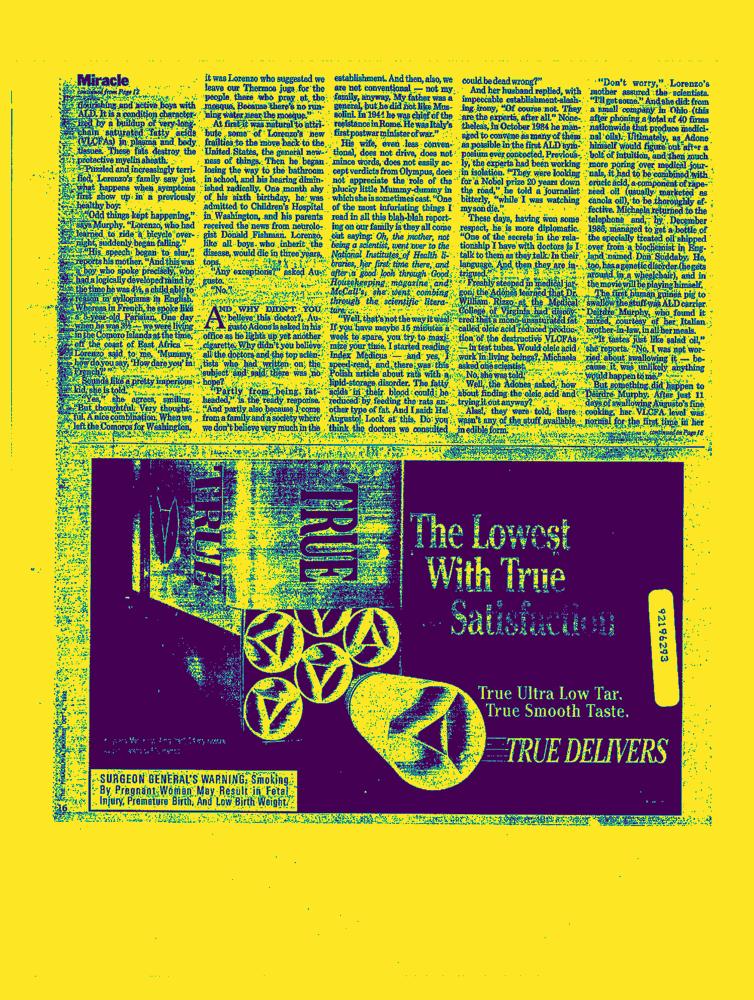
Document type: AD